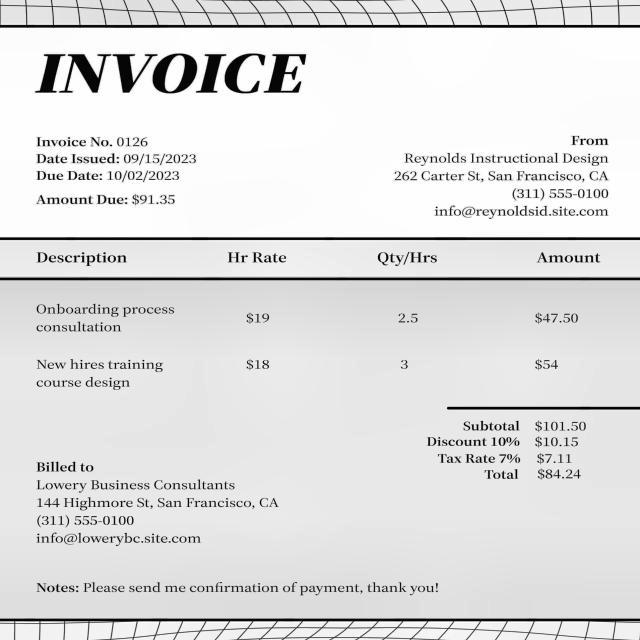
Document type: Invoice